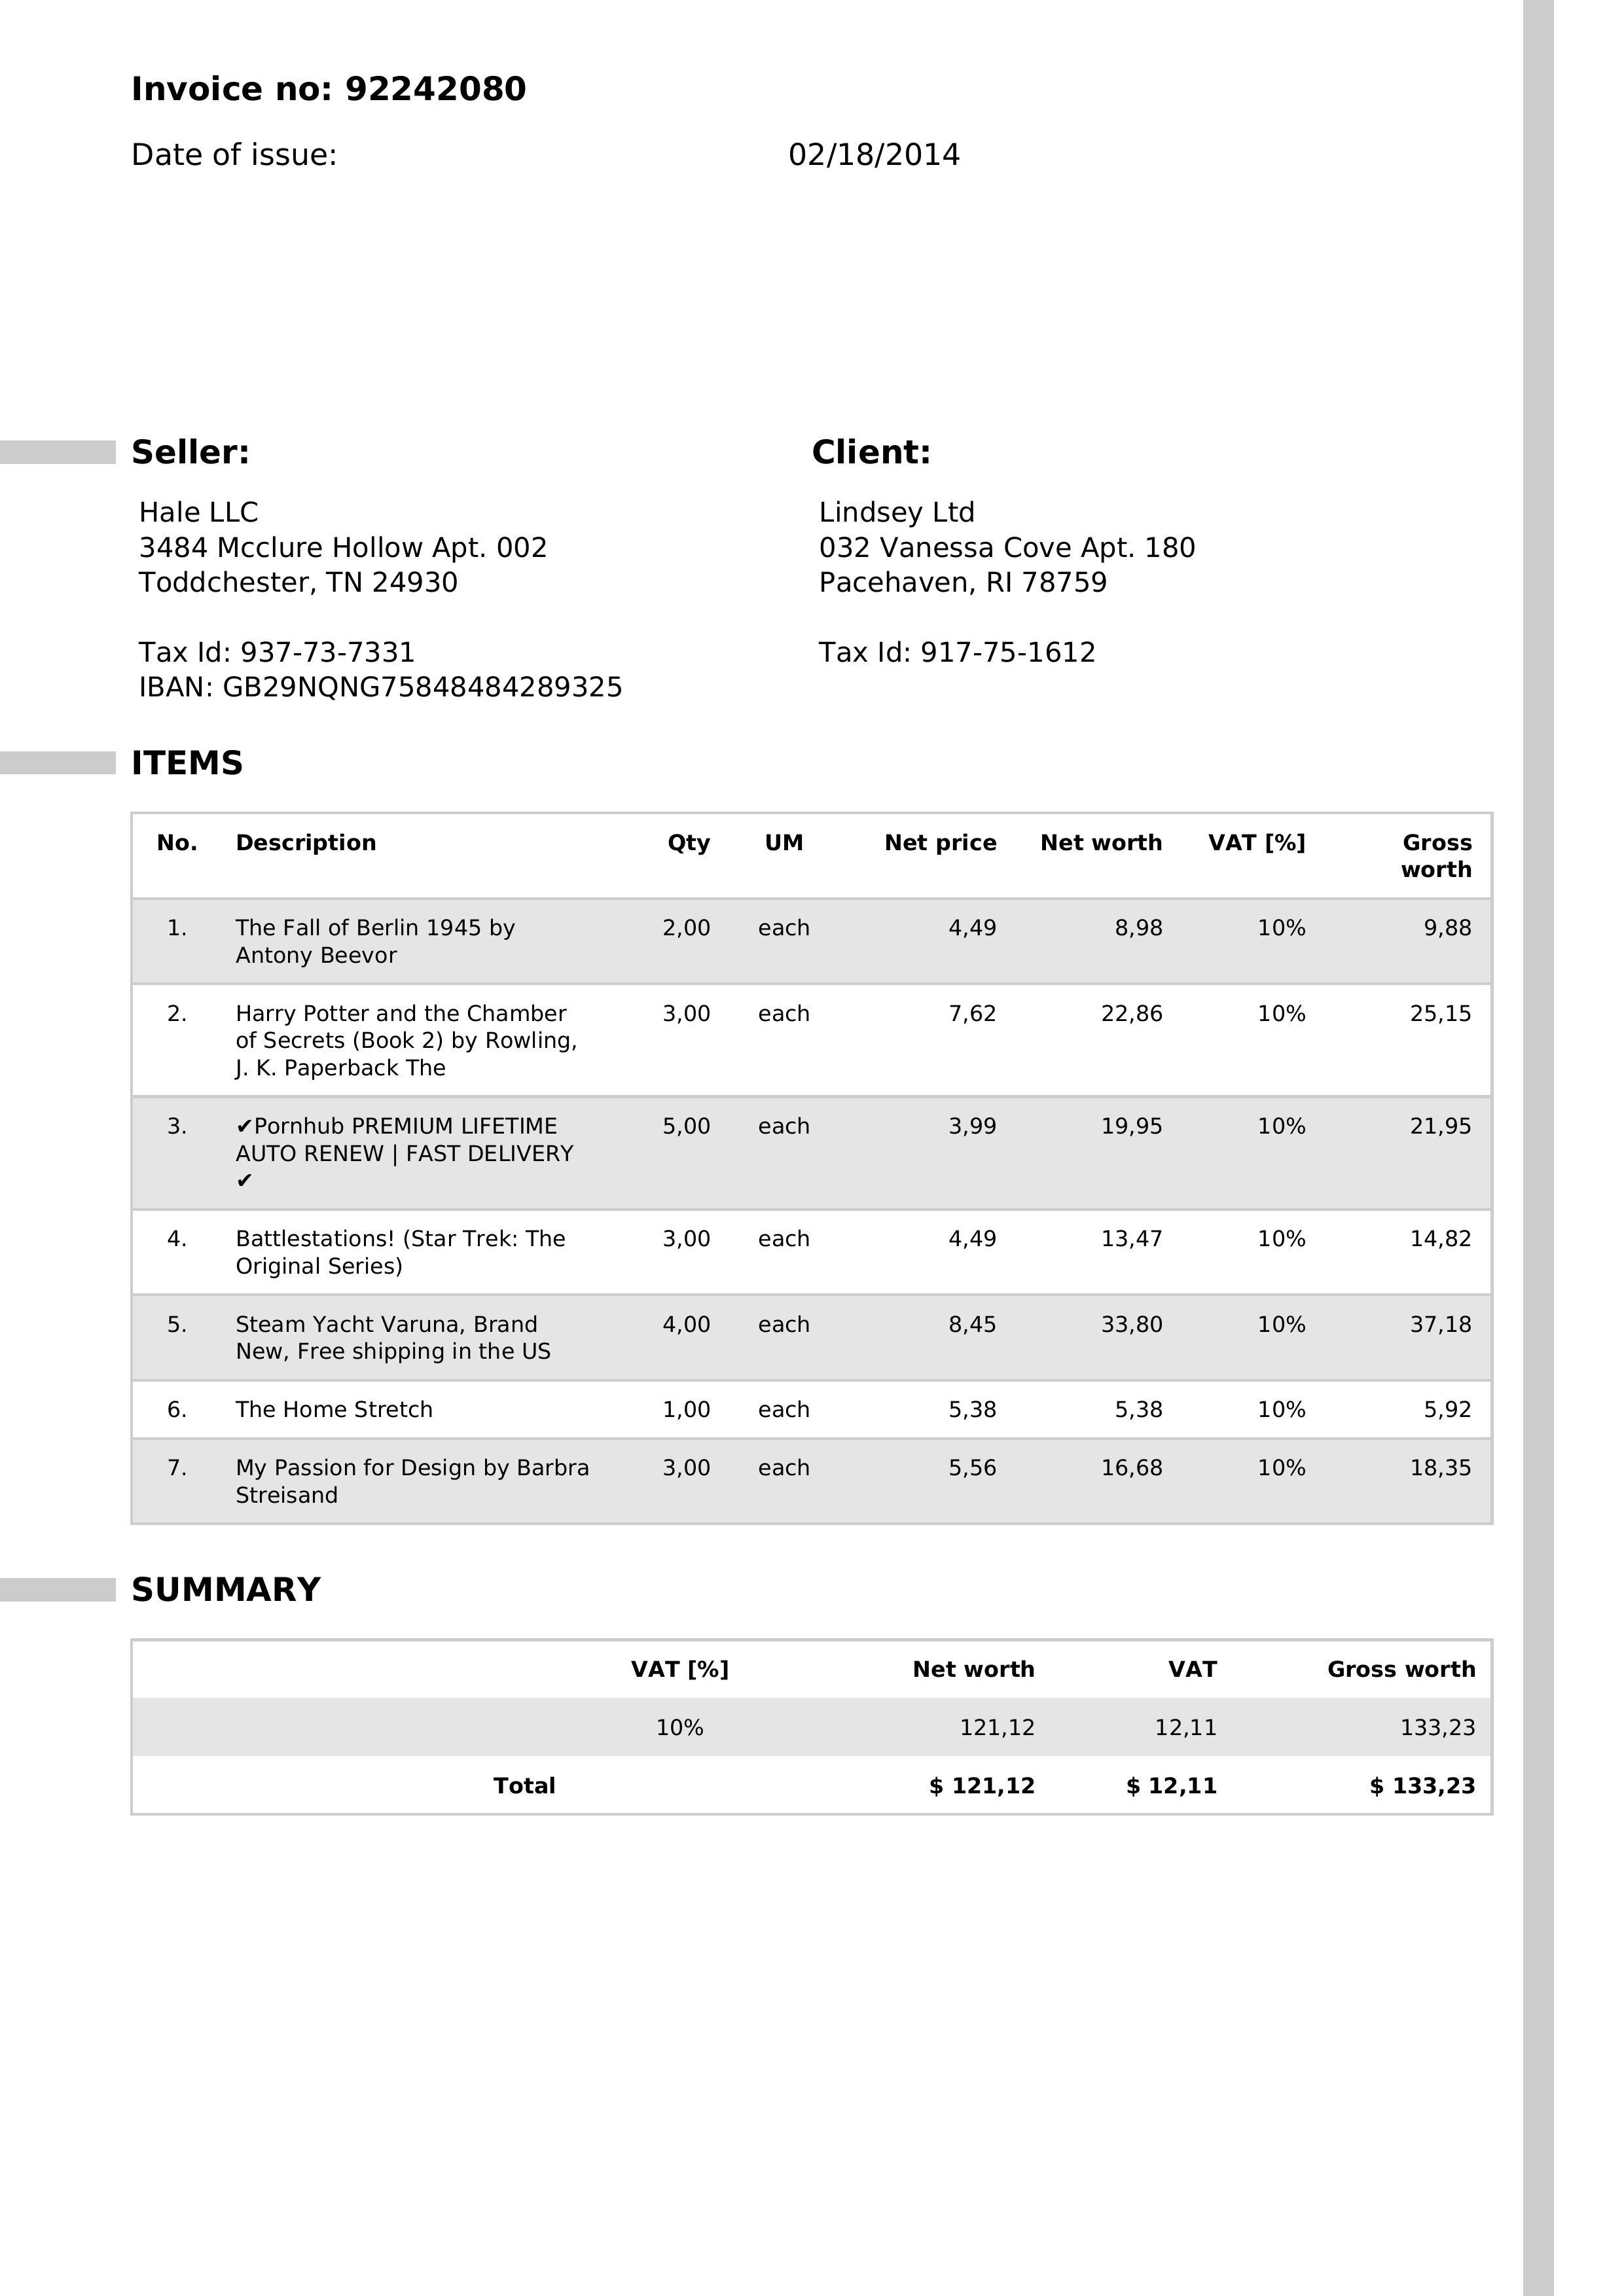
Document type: Invoice